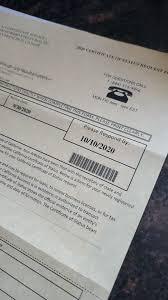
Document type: Invoice